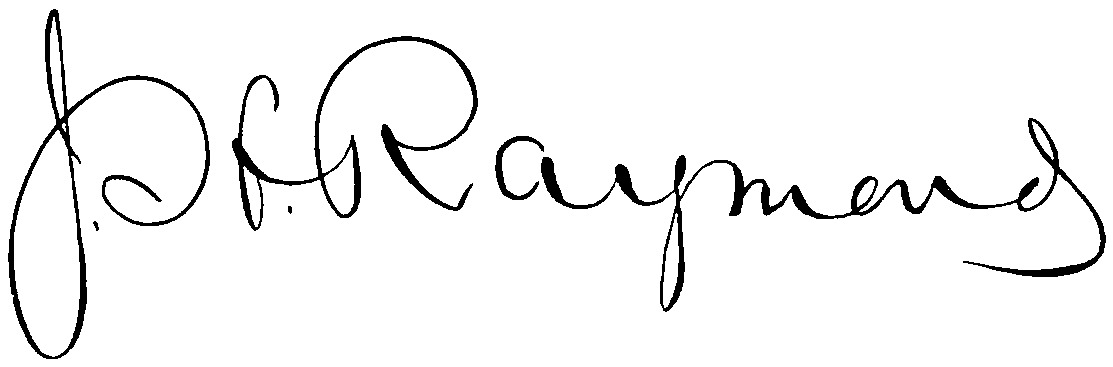
Signature of: john howard raymond